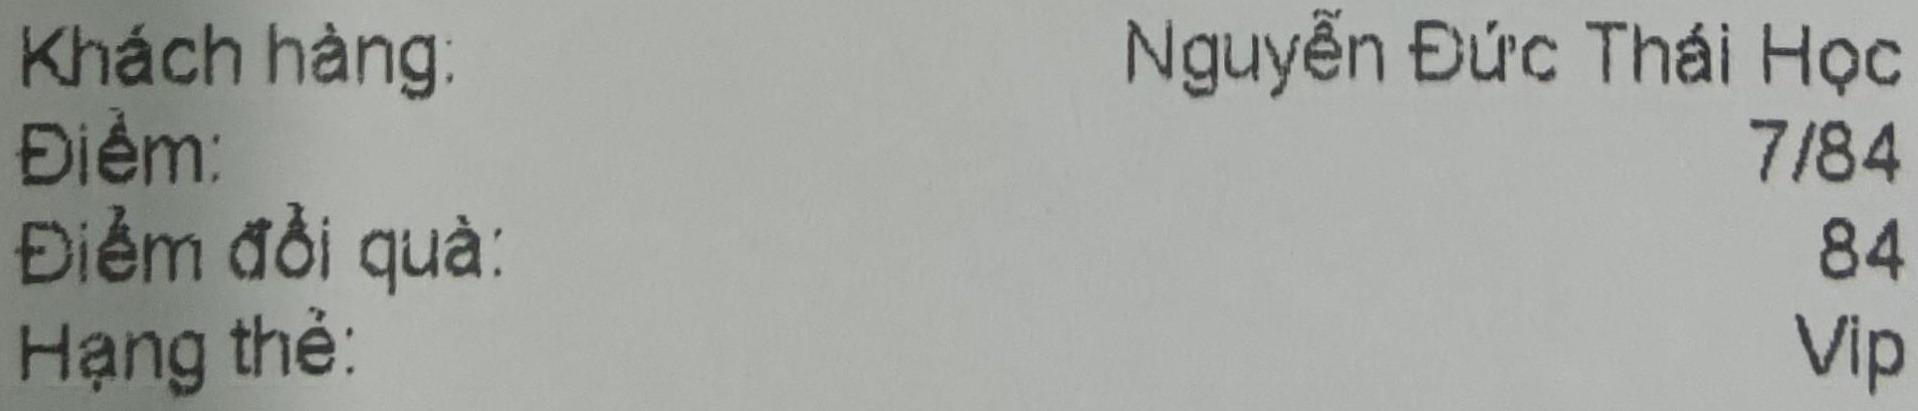
Khách hàng: Nguyễn Đức Thái Học
Điểm: 7/84
Điểm đổi quà: 84
Hạng thẻ: Vip